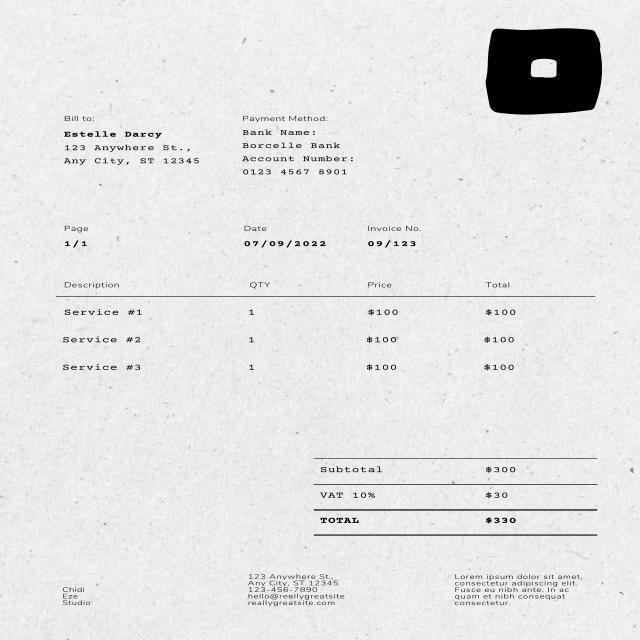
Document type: Invoice